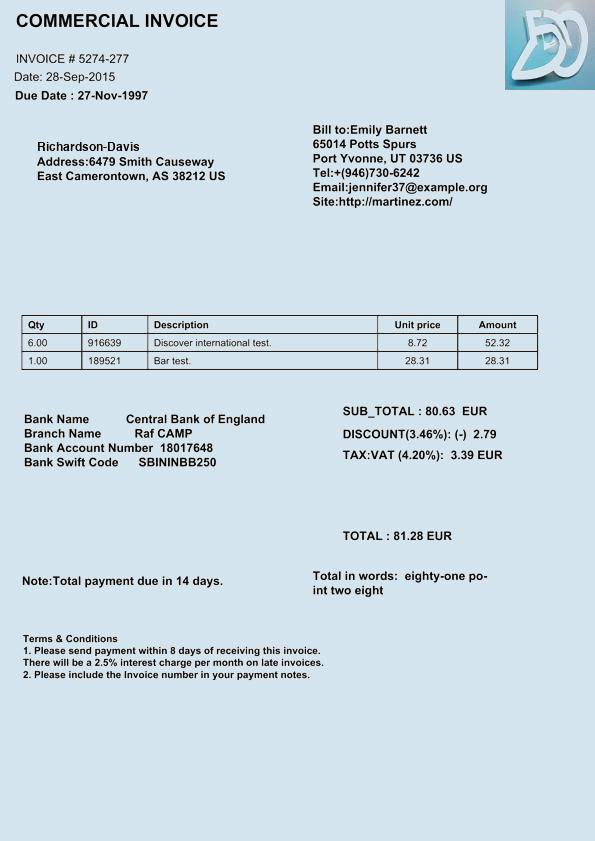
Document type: Invoice